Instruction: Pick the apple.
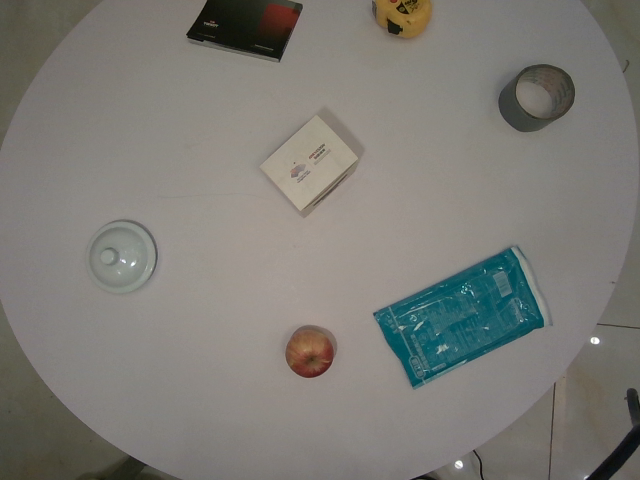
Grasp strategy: vertical